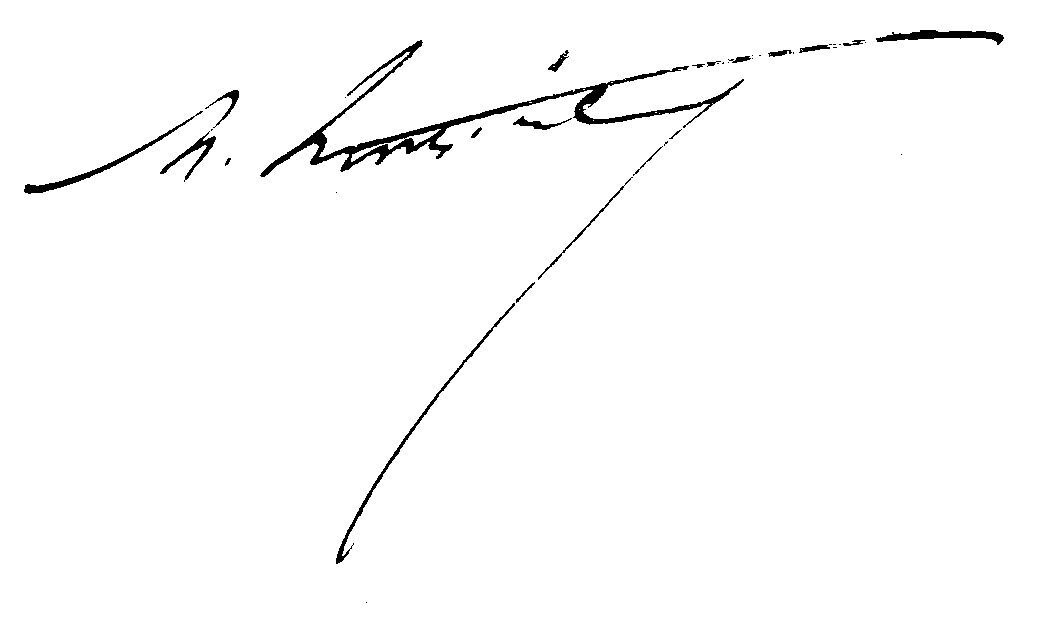
Signature of: jean montigny